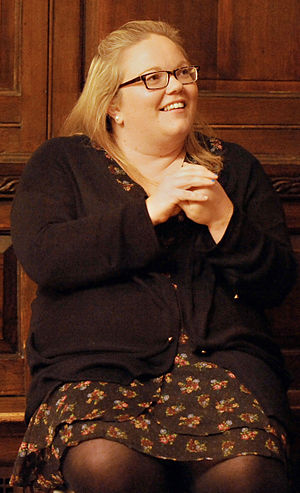
English: Ciara Conway in 2014